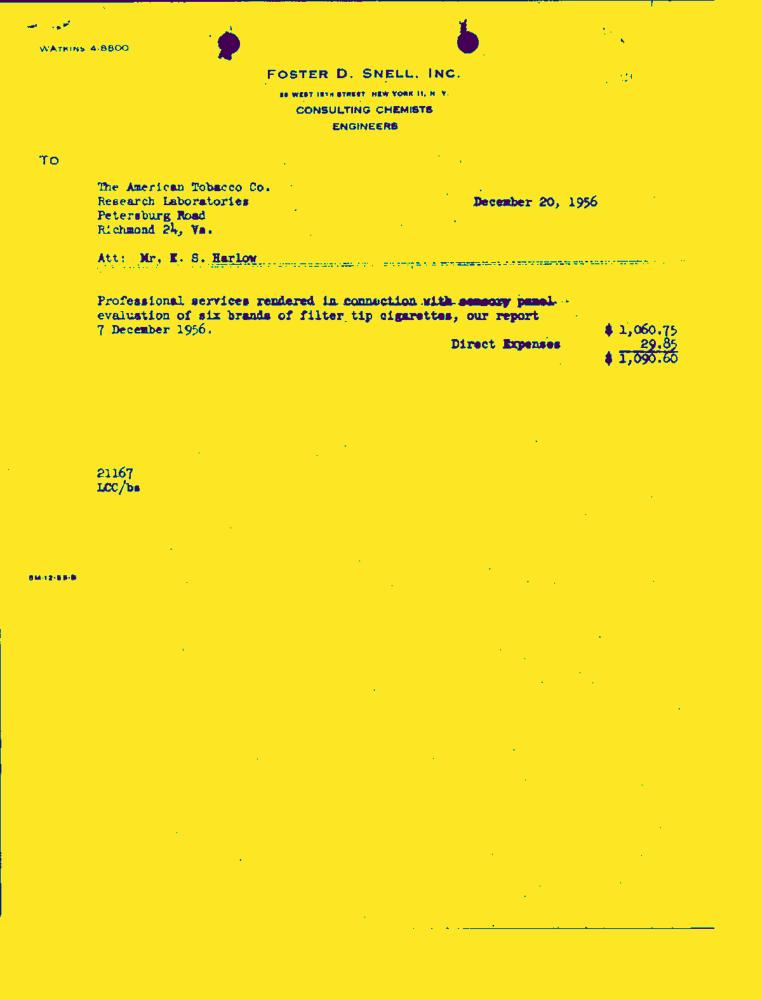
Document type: Invoice-Doc